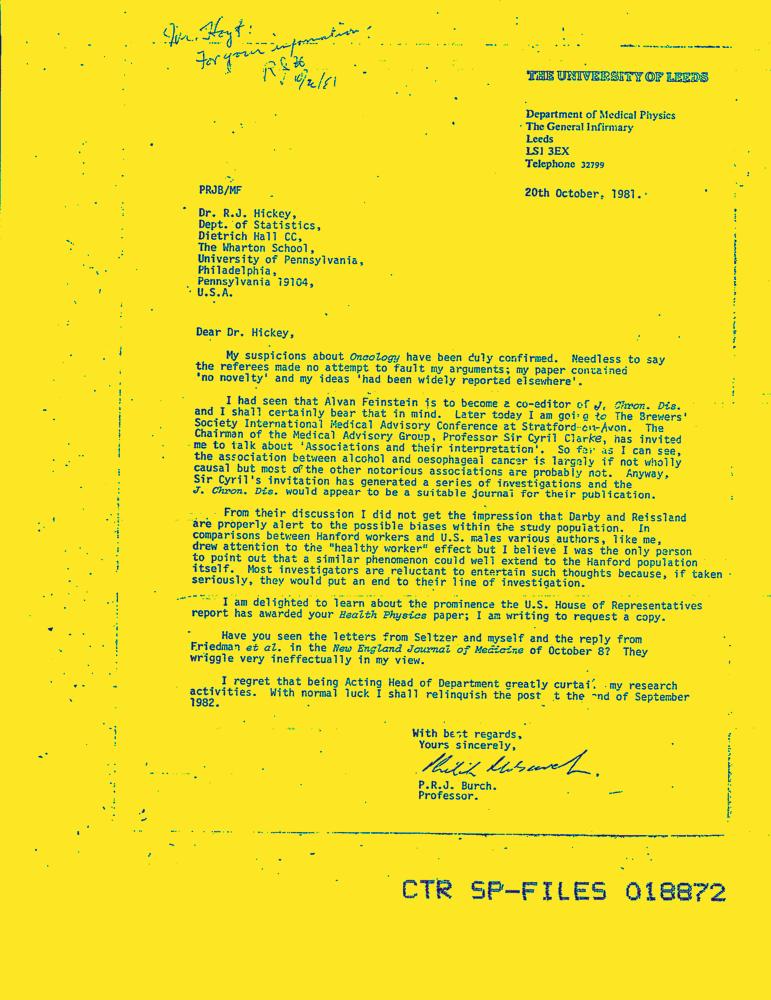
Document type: Letter-Doc